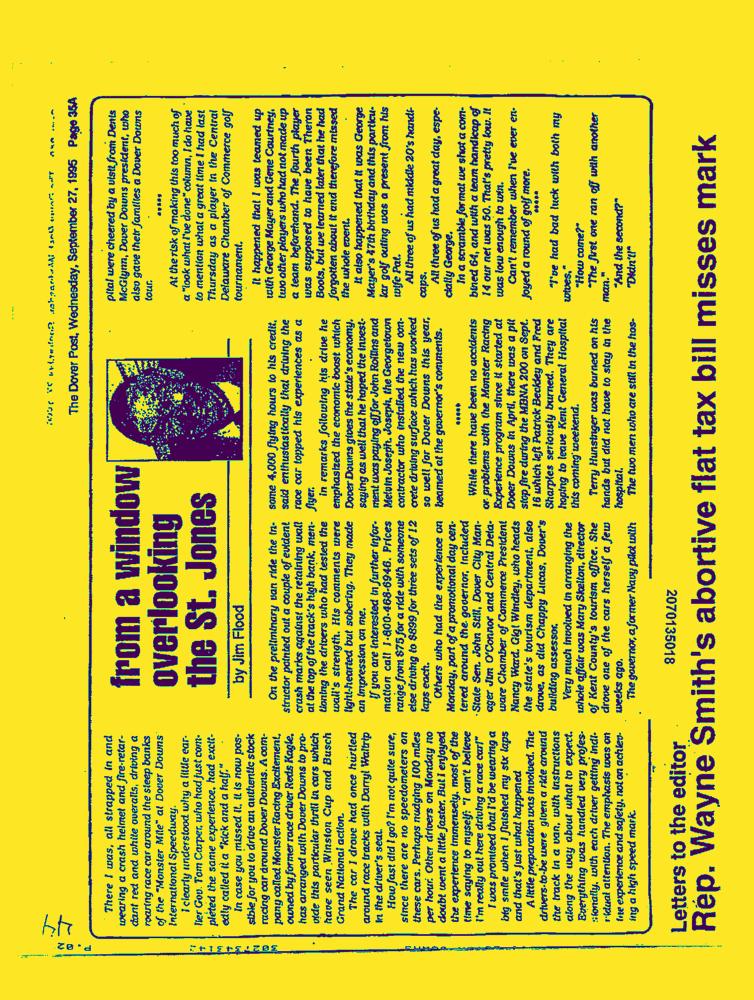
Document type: News-Article